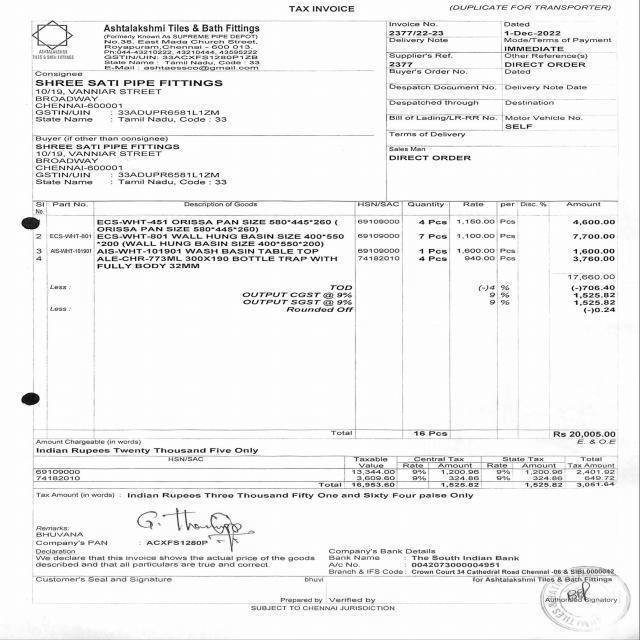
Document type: Invoice